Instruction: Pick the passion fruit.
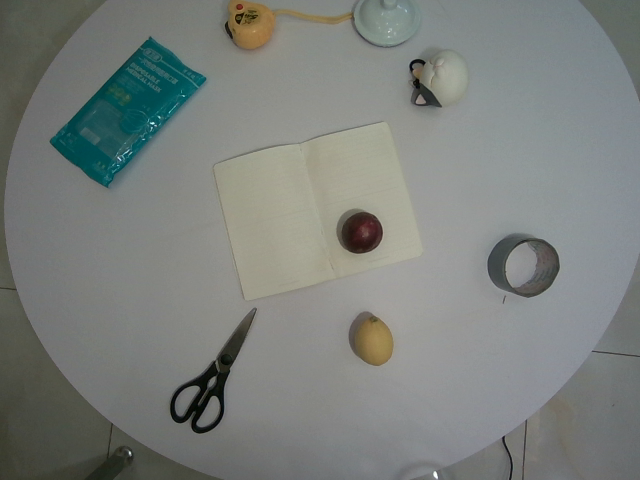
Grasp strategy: vertical